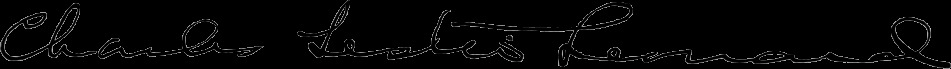
Signature of: charles lester leonard